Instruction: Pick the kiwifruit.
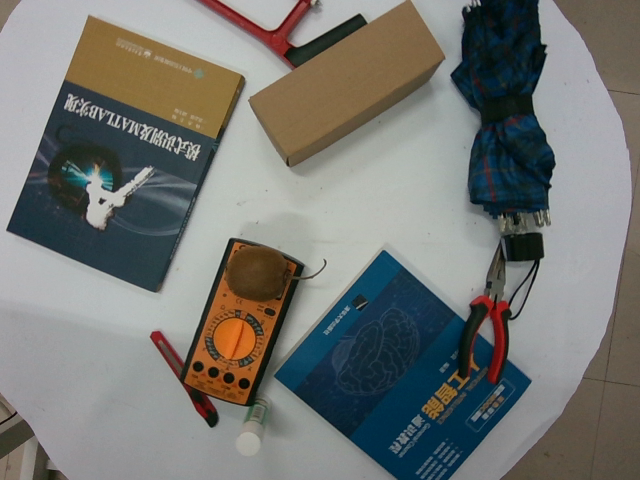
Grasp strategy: vertical